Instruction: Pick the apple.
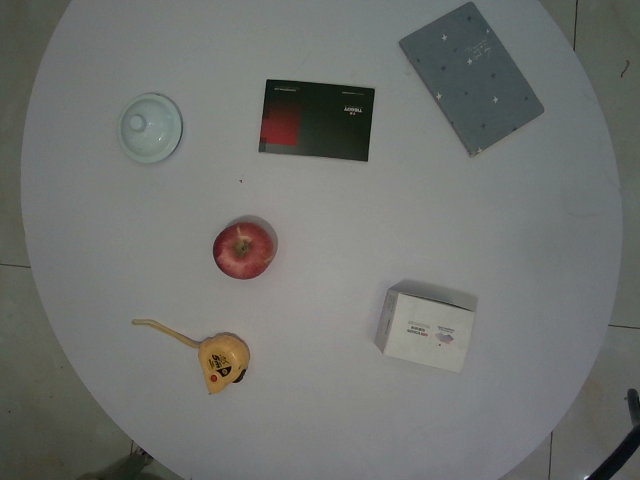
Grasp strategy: vertical